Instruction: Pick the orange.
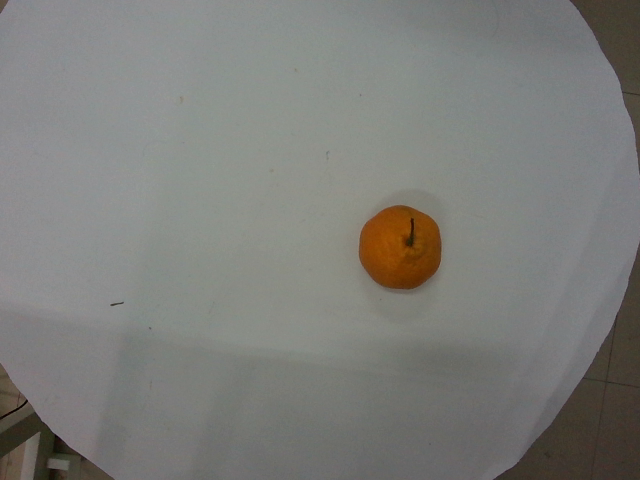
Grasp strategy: vertical